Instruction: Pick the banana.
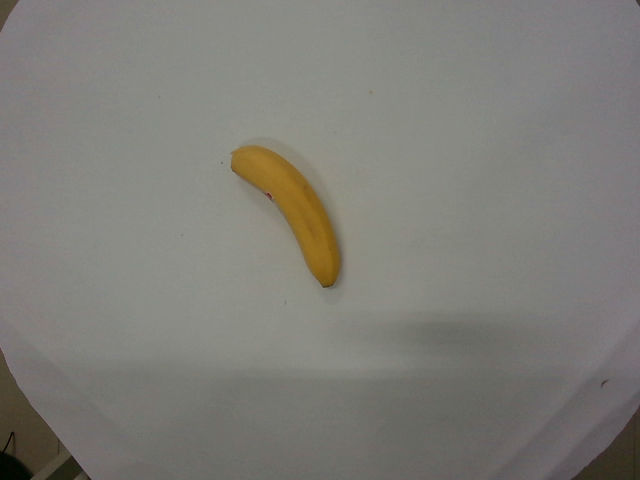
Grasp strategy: vertical